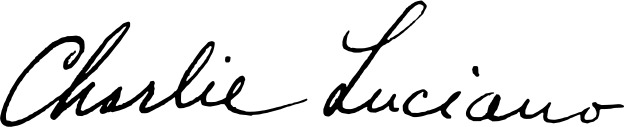
Signature of: lucky luciano